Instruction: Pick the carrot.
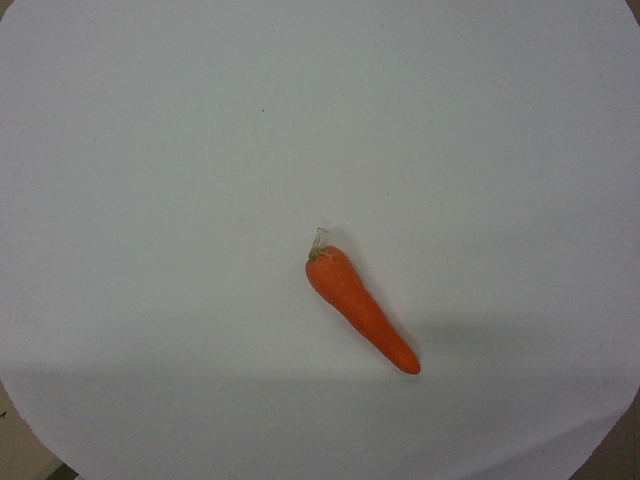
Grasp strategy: vertical